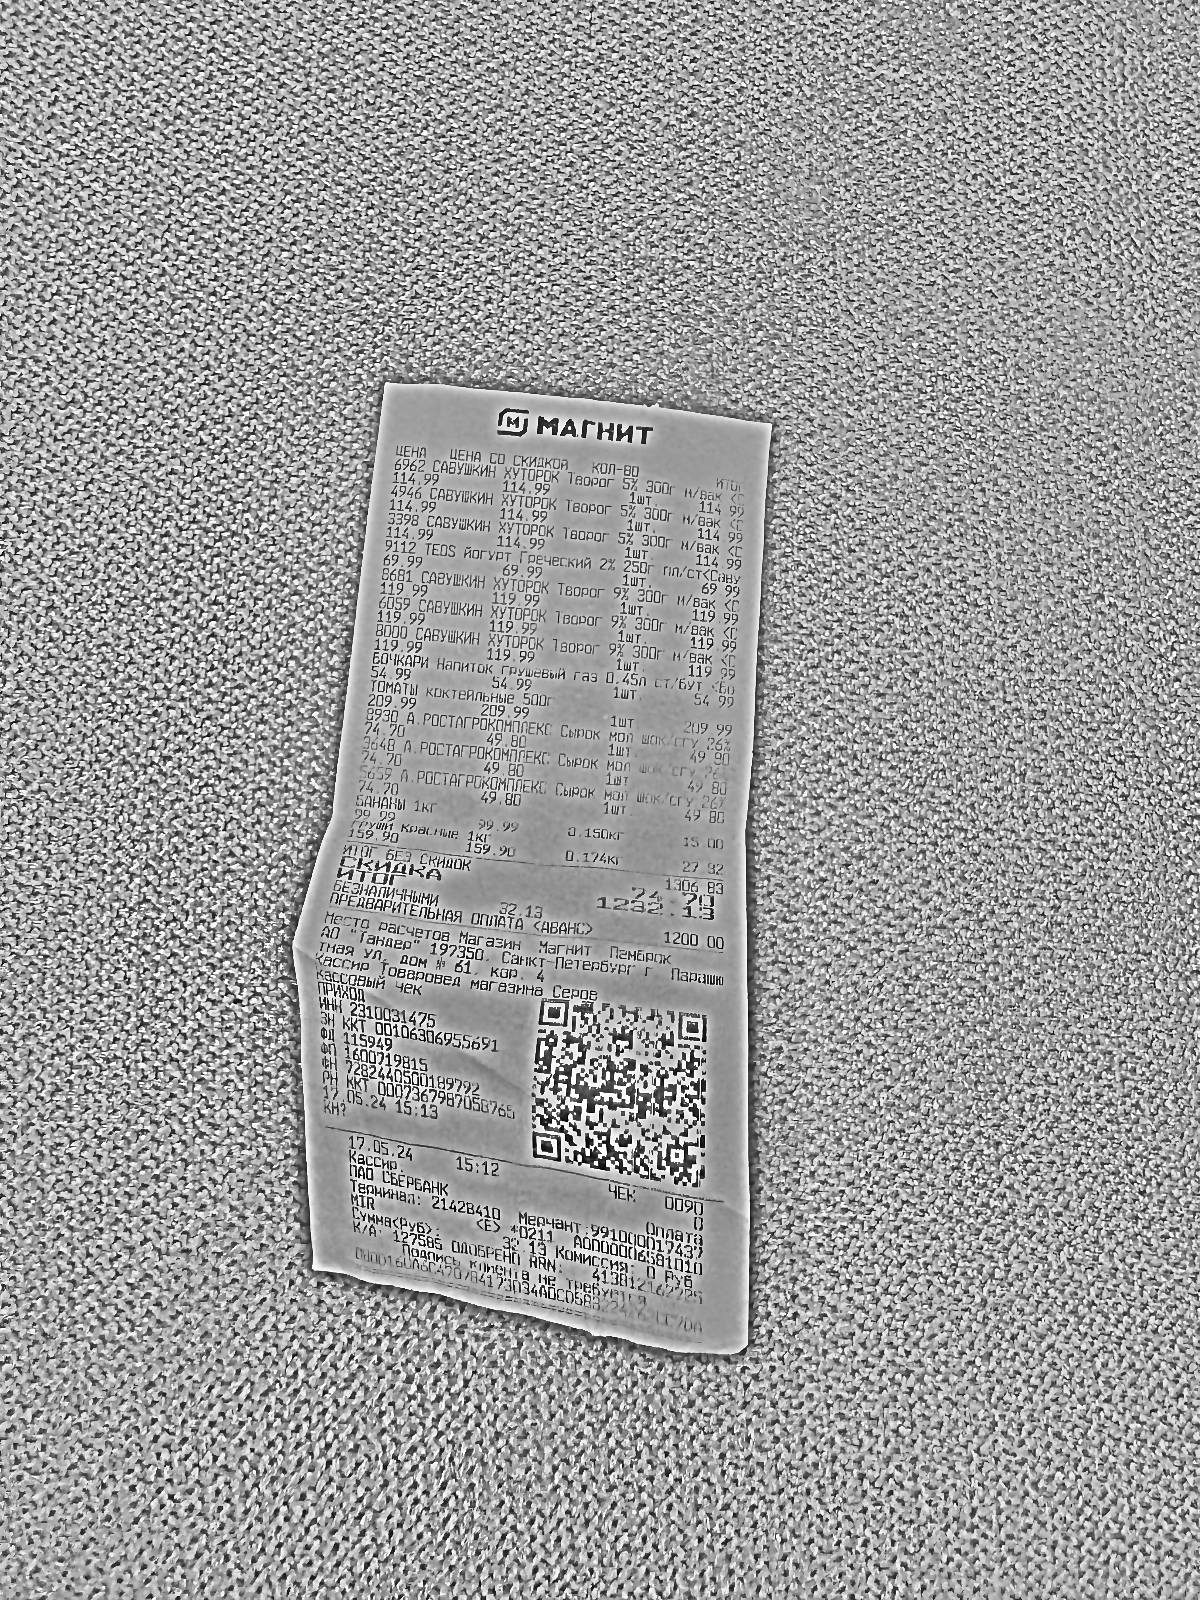
Продавец: АО "Тандер"
ИНН: 2310031475
Дата: 17.05.24
Товары: 6962 САВУШКИН ХУТОРОК Творог 5% 300г м/вак <С; 4946 САВУШКИН ХУТОРОК Творог 5% 300г м/вак <С; 3398 САВУШКИН ХУТОРОК Творог 5% 300г м/вак <С; 9112 TEOS йогурт Греческий 2% 250г пп/ст<Саву; 8681 САВУШКИН ХУТОРОК Творог 9% 300г м/вак <С; 6059 САВУШКИН ХУТОРОК Творог 9% 300г м/вак <С; 8000 САВУШКИН ХУТОРОК Творог 9% 300г м/вак <С; БОЧКАРИ Напиток грушевый газ 0.45л ст/бут <Бо; ТОМАТЫ коктейльные 500г; 8930 А.РОСТАГРОКОМПЛЕКС Сырок мол шок/сгу 26%; 3648 А.РОСТАГРОКОМПЛЕКС Сырок мол шок/сгу 26%; 5659 А.РОСТАГРОКОМПЛЕКС Сырок мол шок/сгу 26%; БАНАНЫ 1кг; ГРУШИ Красные 1кг
Количество: 1; 1; 1; 1; 1; 1; 1; 1; 1; 1; 1; 1; 0.150кг; 0.174кг
Цена: 114.99; 114.99; 114.99; 69.99; 119.99; 119.99; 119.99; 54.99; 209.99; 74.70; 74.70; 74.70; 99.99; 159.90
Сумма: 114.99; 114.99; 114.99; 69.99; 119.99; 119.99; 119.99; 54.99; 209.99; 49.80; 49.80; 49.80; 15.00; 27.82
Итого: 1232.13